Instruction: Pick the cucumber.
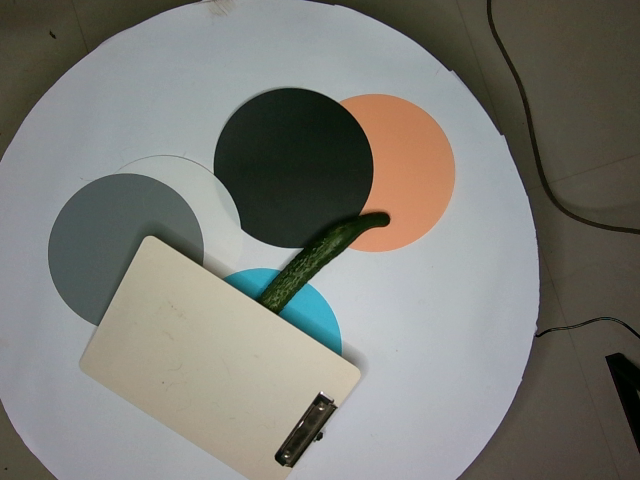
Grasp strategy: vertical